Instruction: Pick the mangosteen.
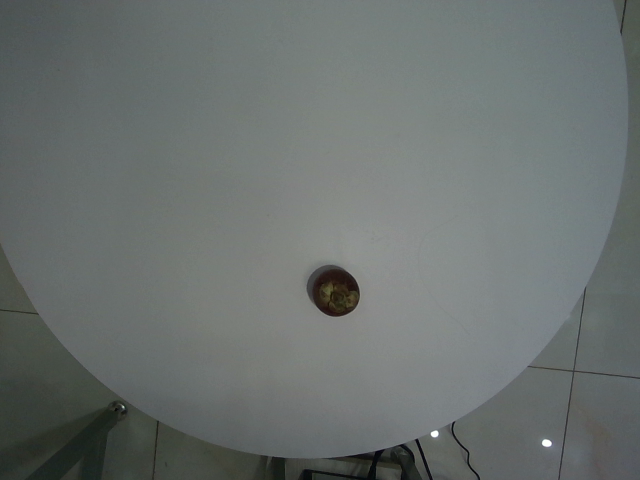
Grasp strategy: vertical